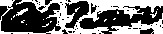
Signature of: robert everett pattison